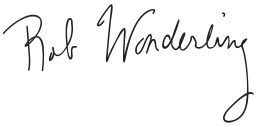
Signature of: rob wonderling